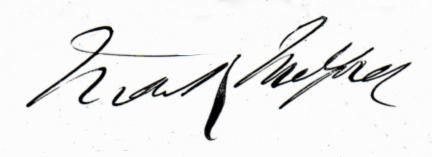
Signature of: mark melford